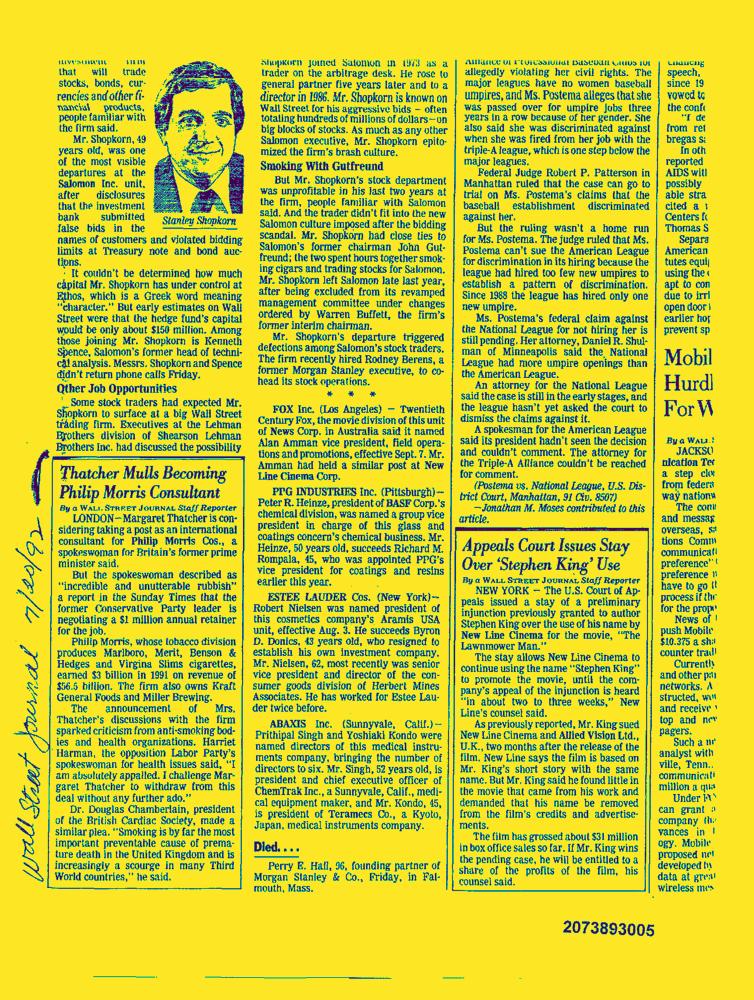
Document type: News-Article